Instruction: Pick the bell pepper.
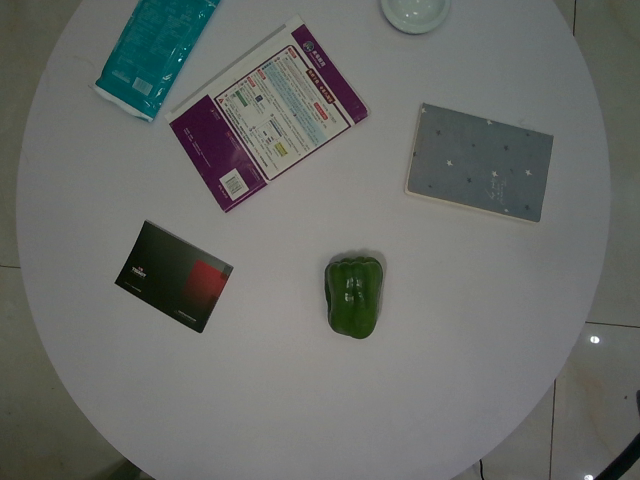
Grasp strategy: vertical